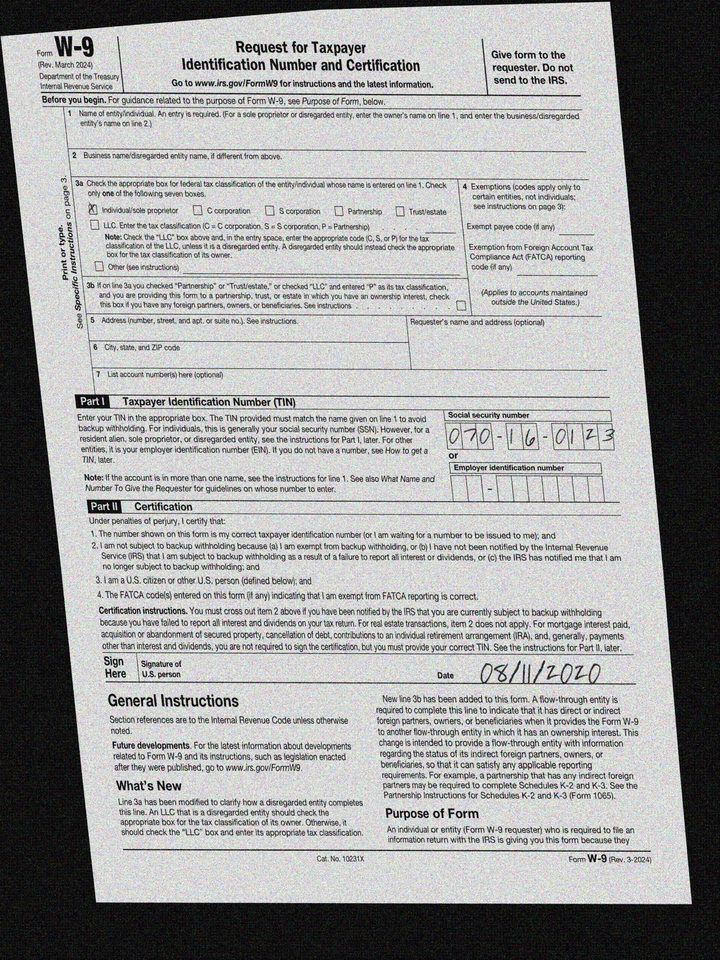
cbx: yes
ssn: 070160123
sdt: 08/11/2020